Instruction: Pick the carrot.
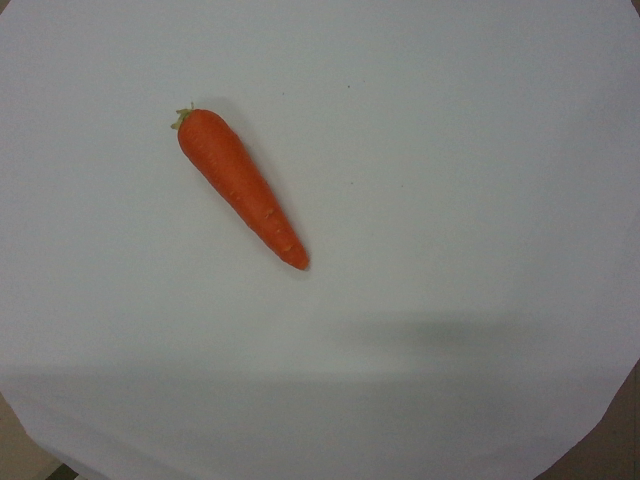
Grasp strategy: vertical